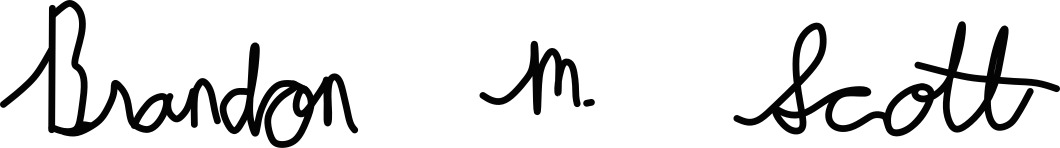
Signature of: brandon scott